Question: What tax district, tax-rate area, or tax area code is specified in the document?
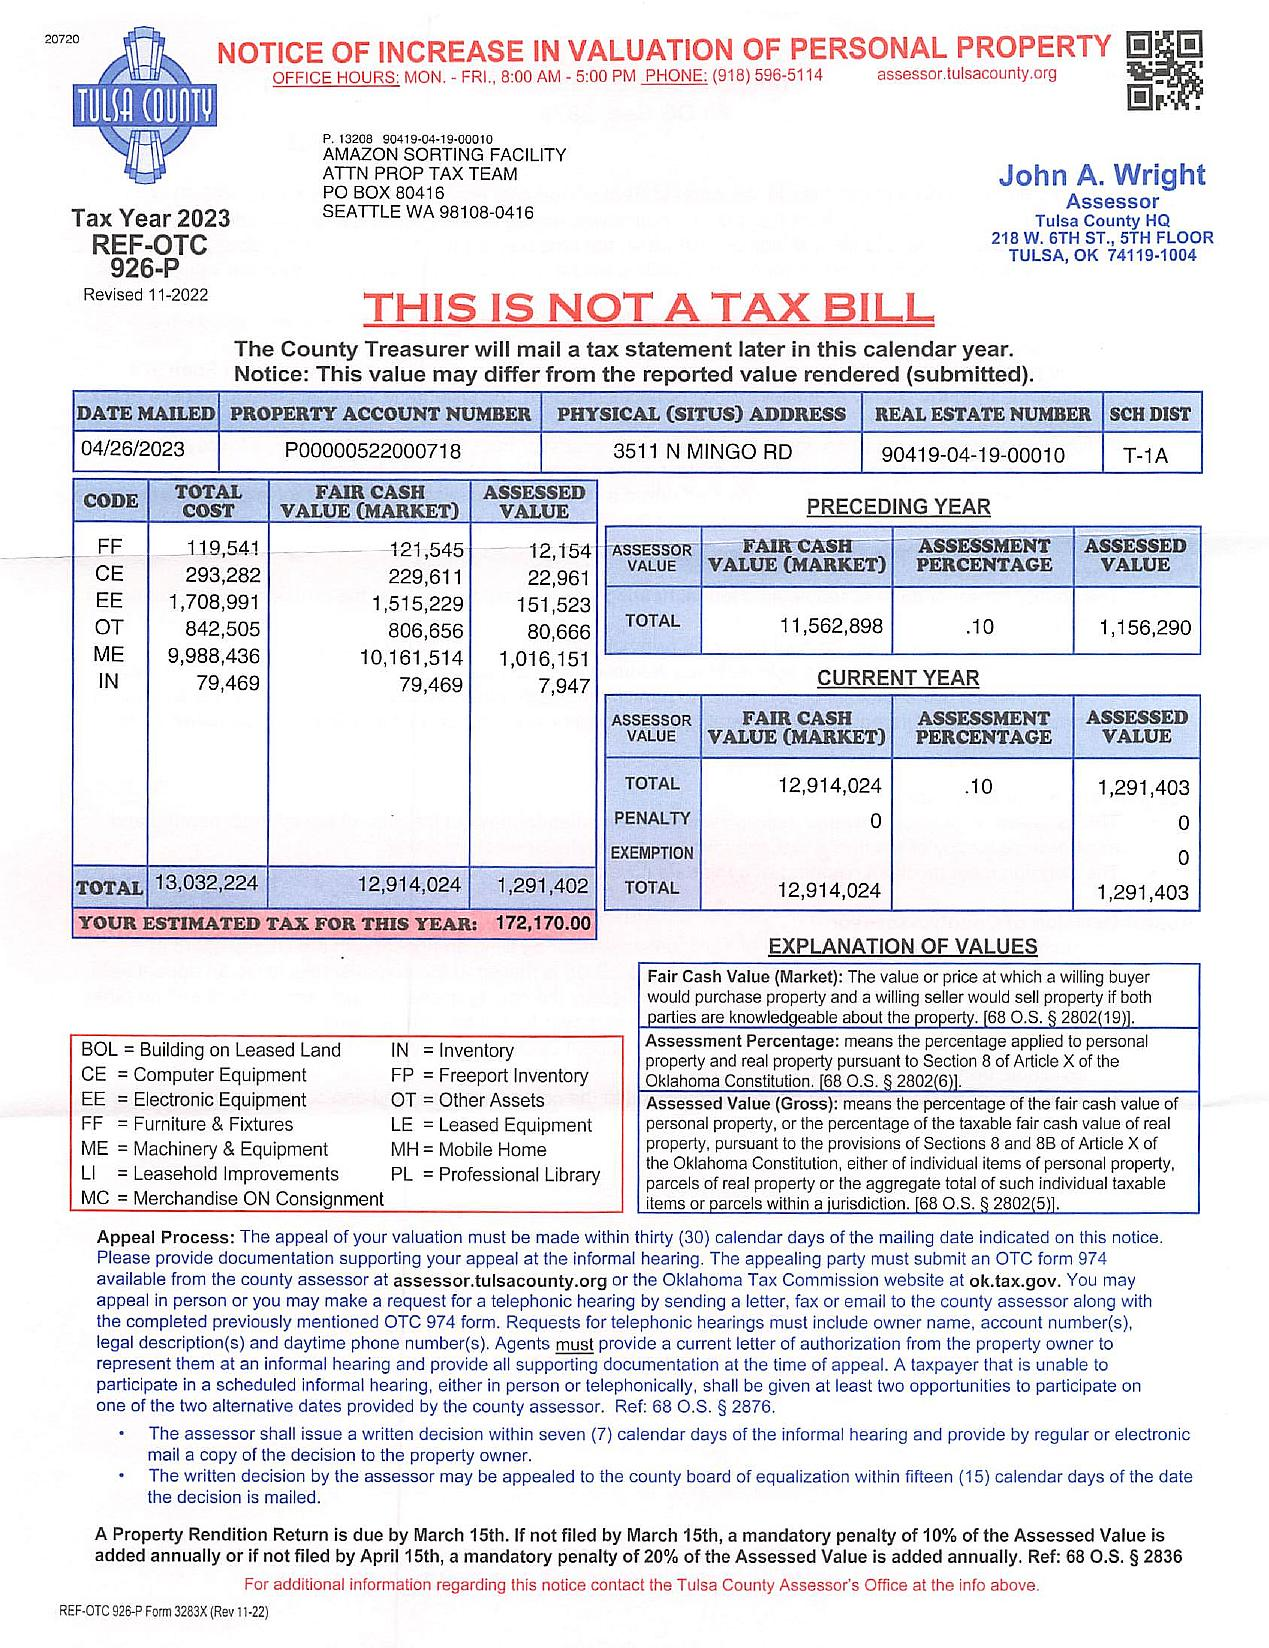
Answer: "T-1A"